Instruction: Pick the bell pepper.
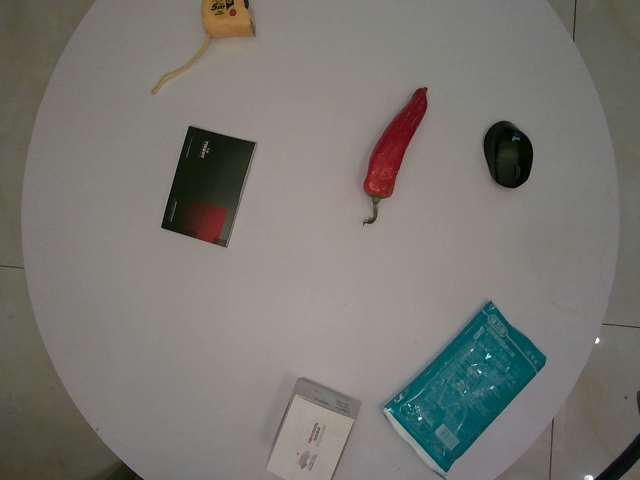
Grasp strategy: vertical